Question: What is the suspected problem?
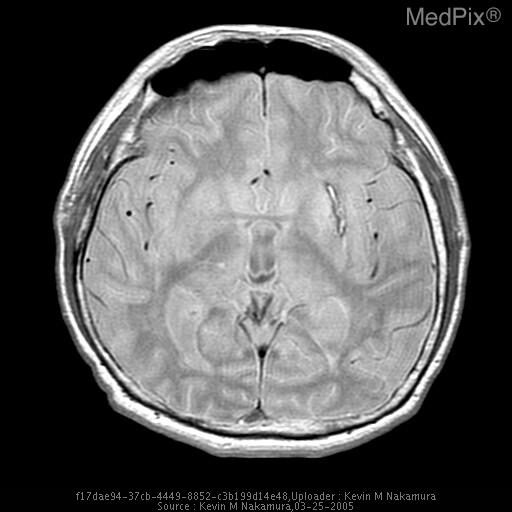
Answer: The findings suggest CT demonstrates focal high density in the region of the left putamen. Contrast was administered due to apparent vasogenic edema on the preceding non-contrast examination. A follow-up MRI performed 3 months later demonstrates evidence of residual blood products in the same region. Note the decrease in mass effect on the follow-up study.. Appearance of left basal ganglia hemorrhage on 1st echo T2 weighted MRI.. The patient might have a history of 76 year-old hypertensive male with altered mental status, presenting to the emergency department via EMS..